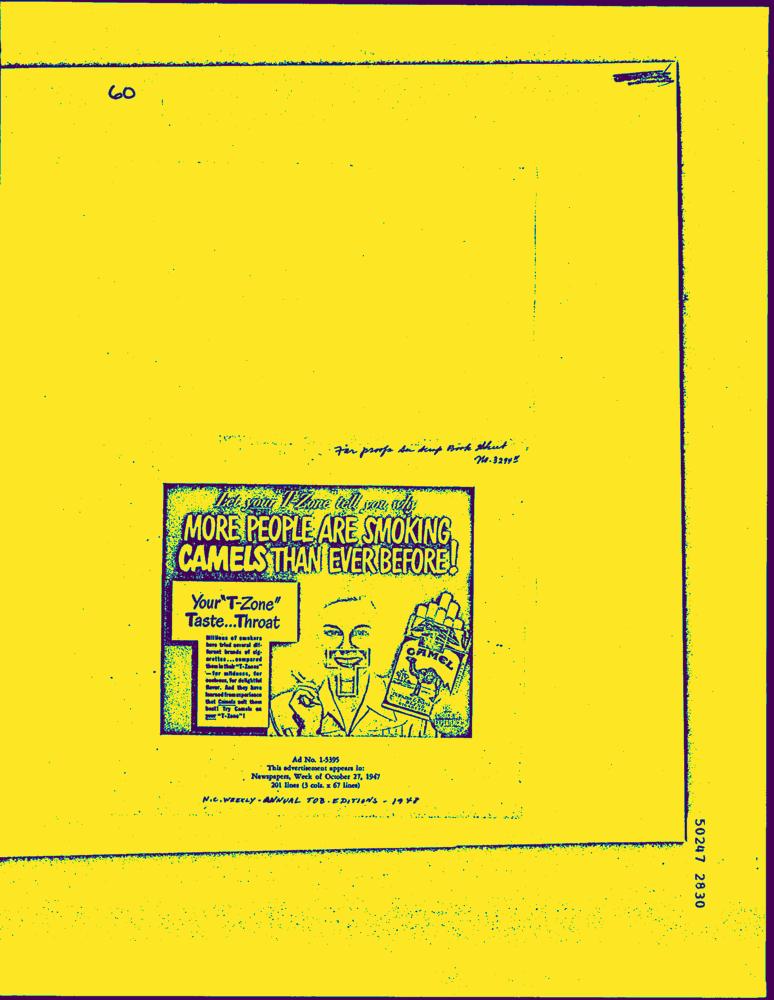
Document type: AD